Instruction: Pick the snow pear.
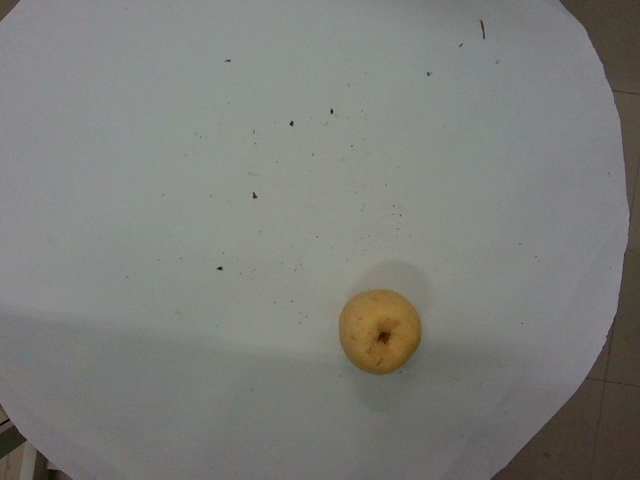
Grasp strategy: vertical